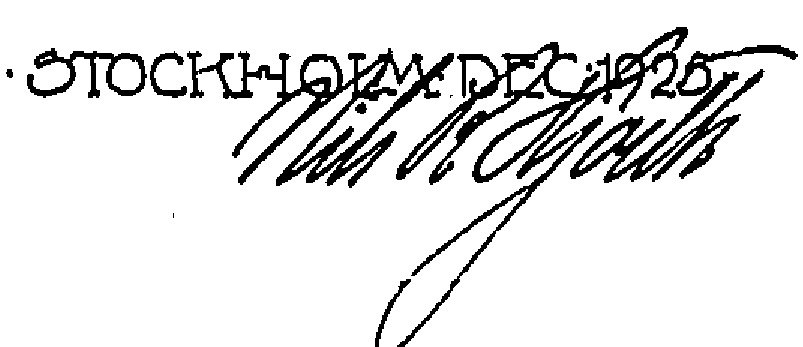
Signature of: nils r hjorth